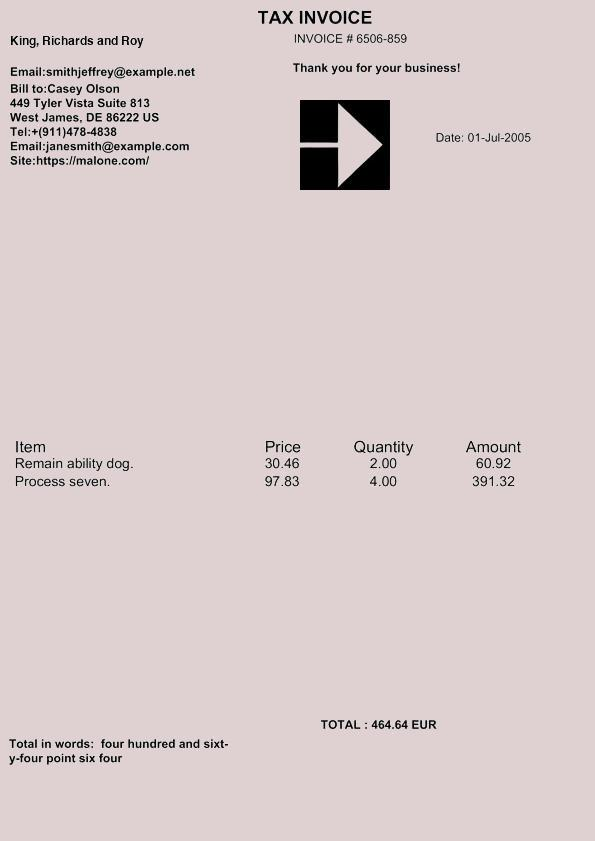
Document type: Invoice